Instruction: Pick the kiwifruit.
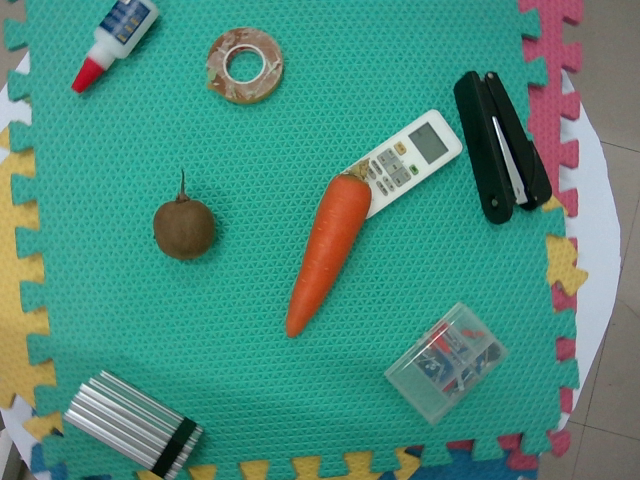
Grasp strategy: vertical